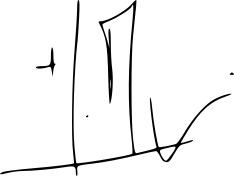
Signature of: jesús murgui soriano